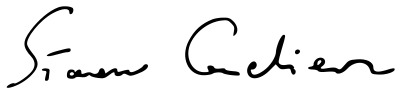
Signature of: q2382660